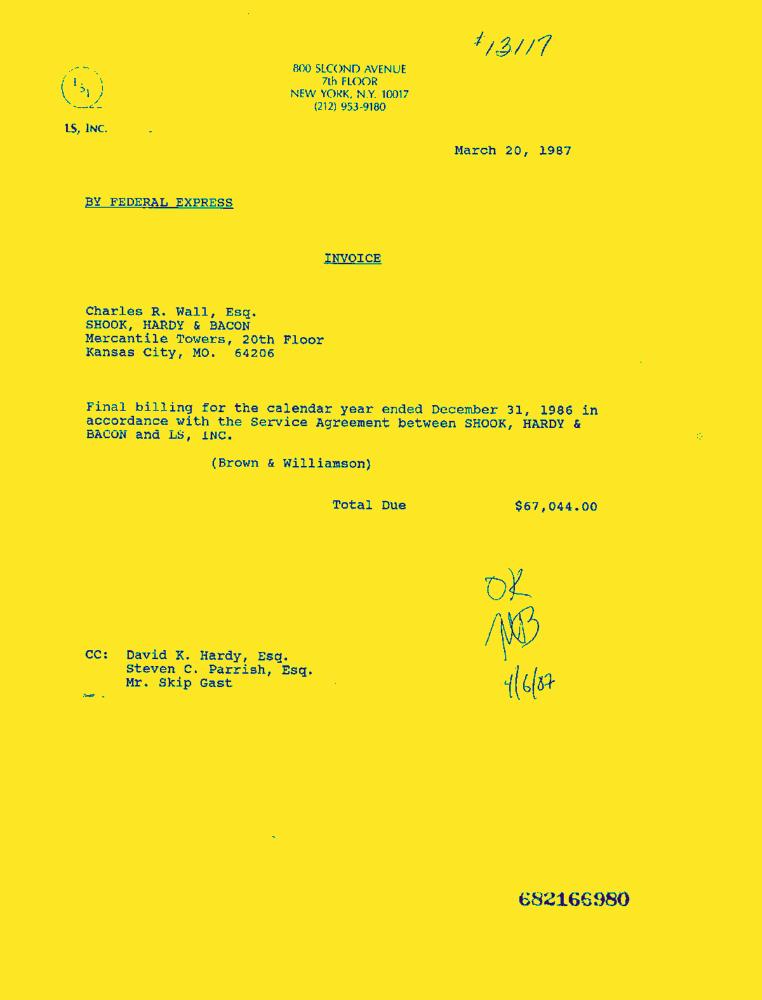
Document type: Invoice-Doc